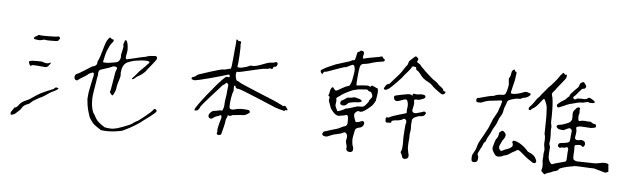
Signature of: mikio ikemoto